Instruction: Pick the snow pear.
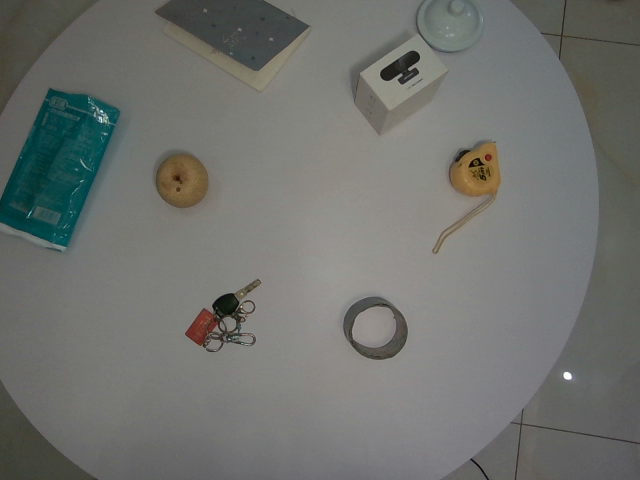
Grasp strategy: vertical